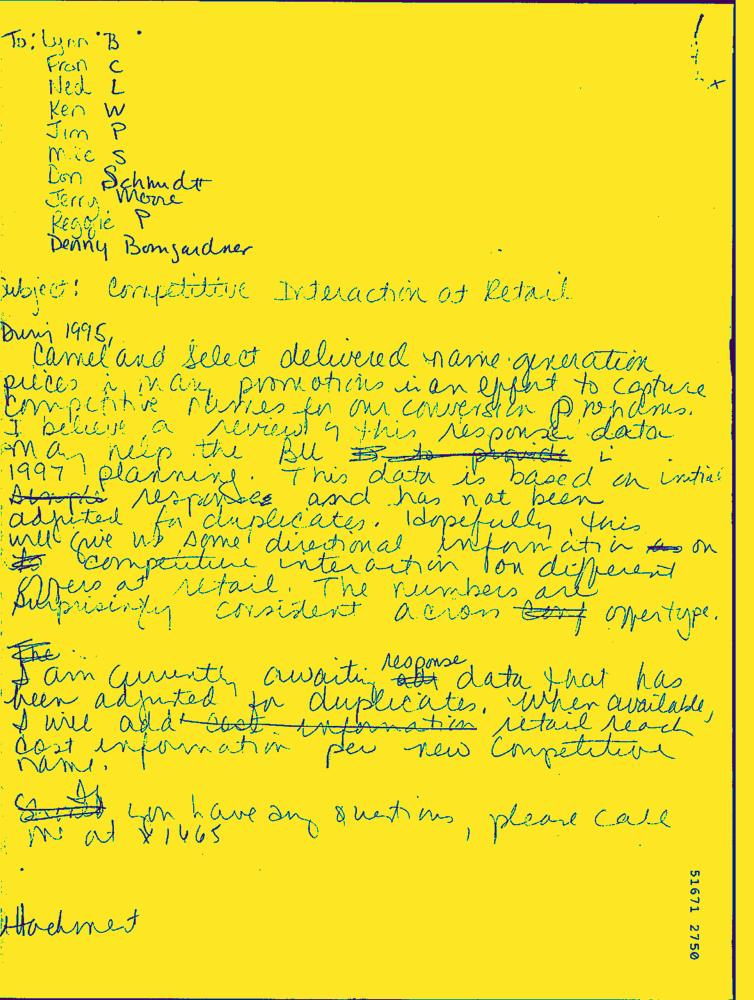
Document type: Hand-Written